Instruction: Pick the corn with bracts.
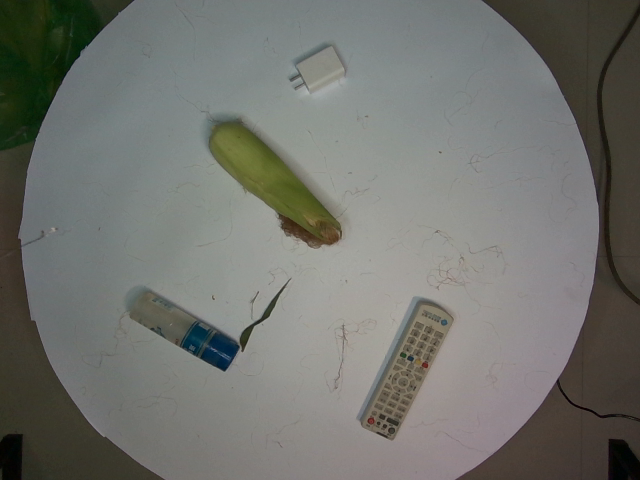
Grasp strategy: vertical